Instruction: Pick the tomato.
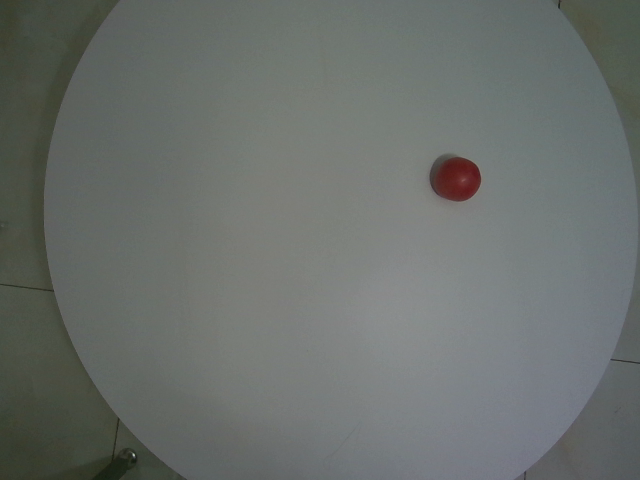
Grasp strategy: vertical